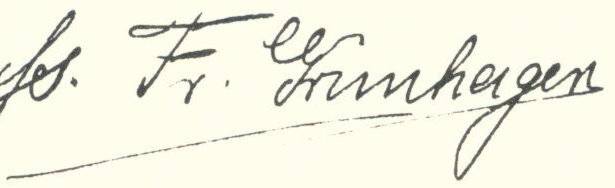
Signature of: friedrich grünhagen